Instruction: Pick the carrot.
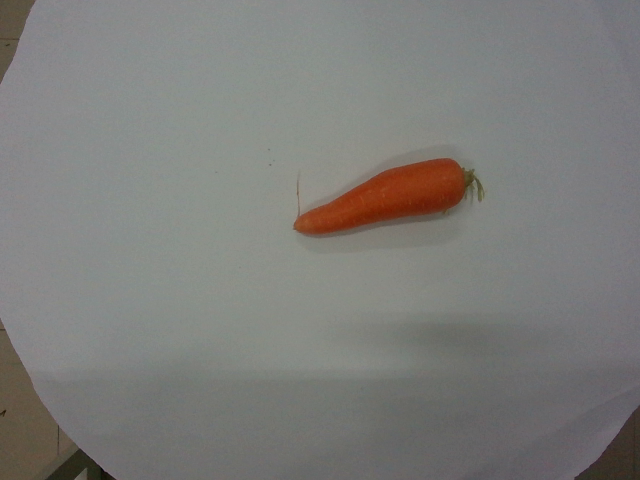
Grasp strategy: vertical